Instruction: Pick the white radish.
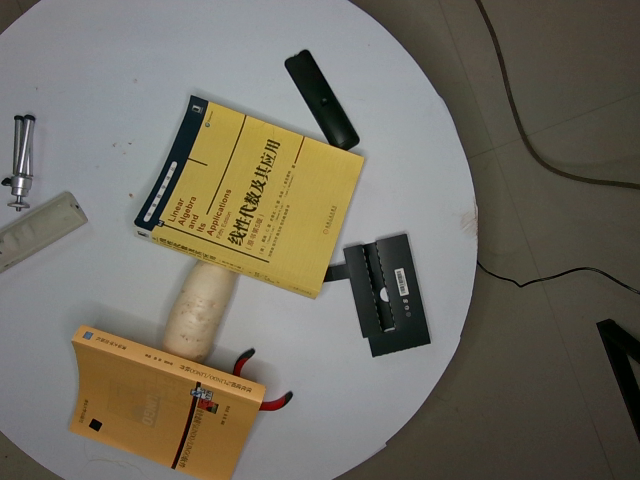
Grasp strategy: vertical